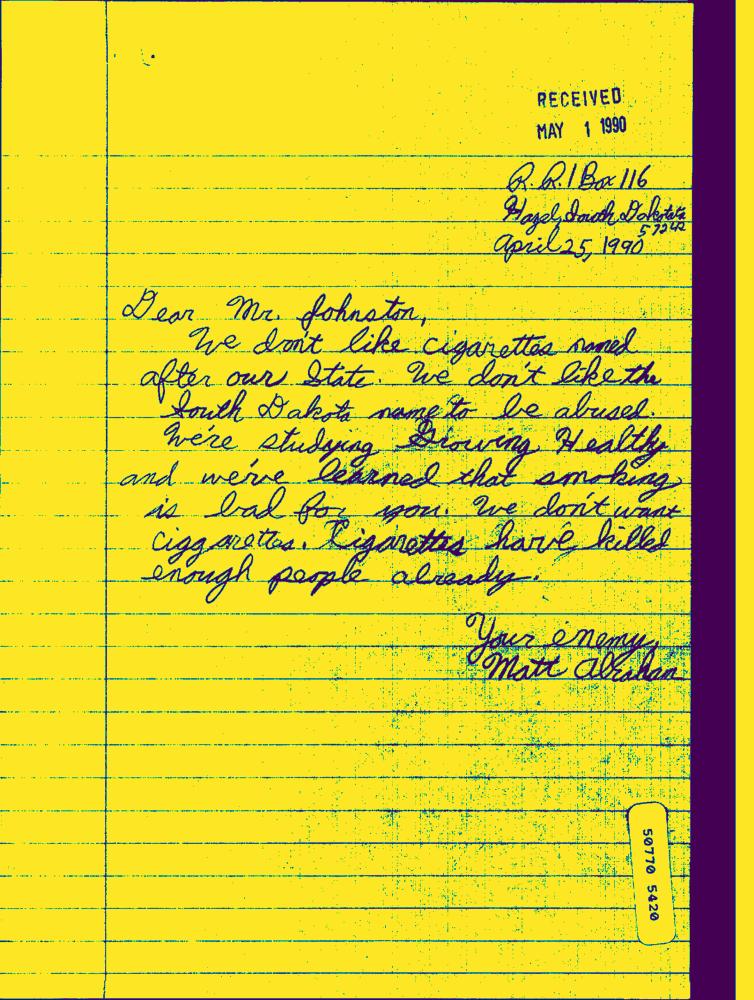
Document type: Hand-Written